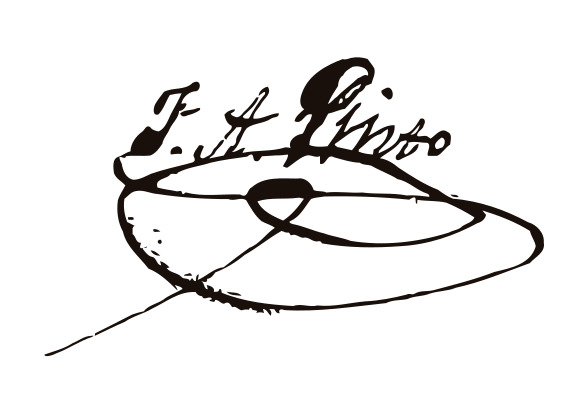
Signature of: francisco antonio pinto